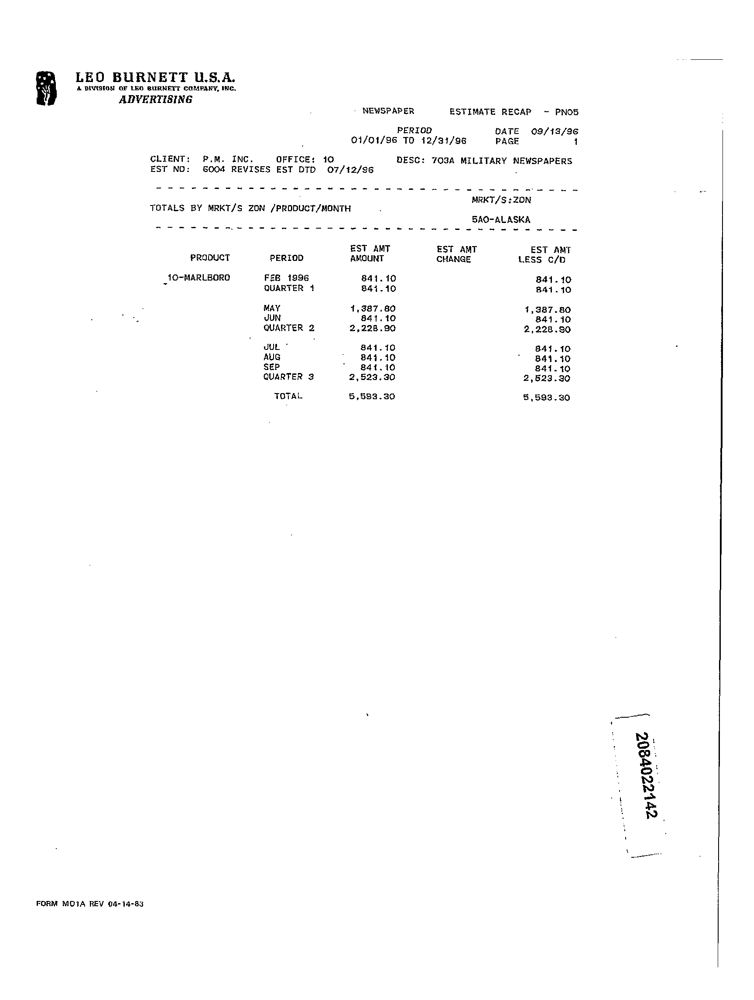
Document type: Invoice